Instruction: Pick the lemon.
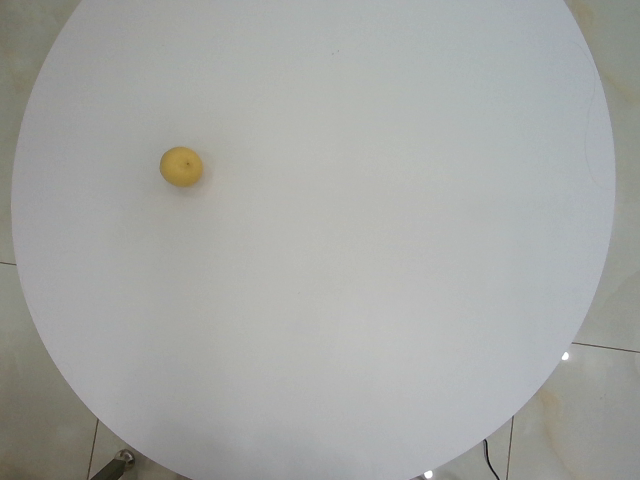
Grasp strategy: vertical